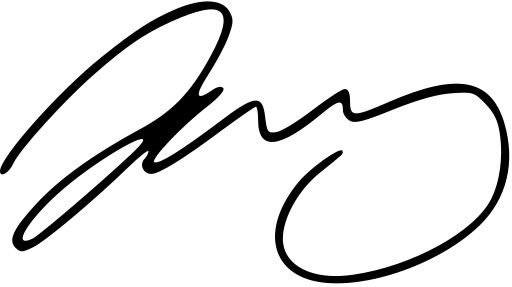
Signature of: jonny buckland